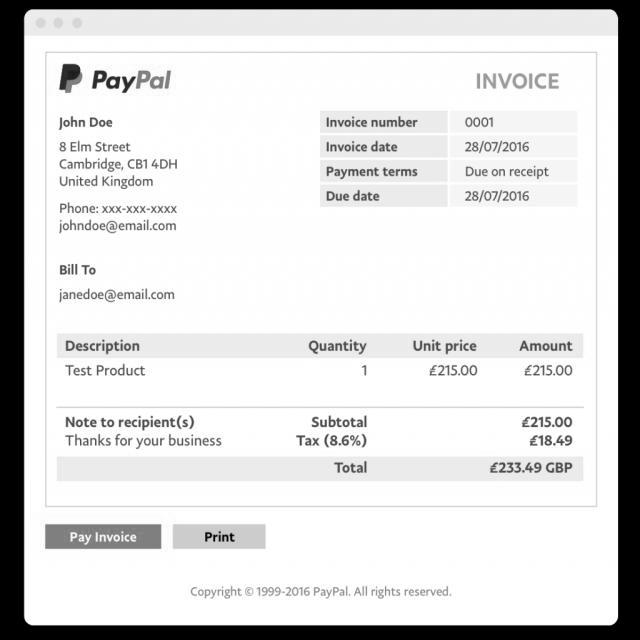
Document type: Invoice